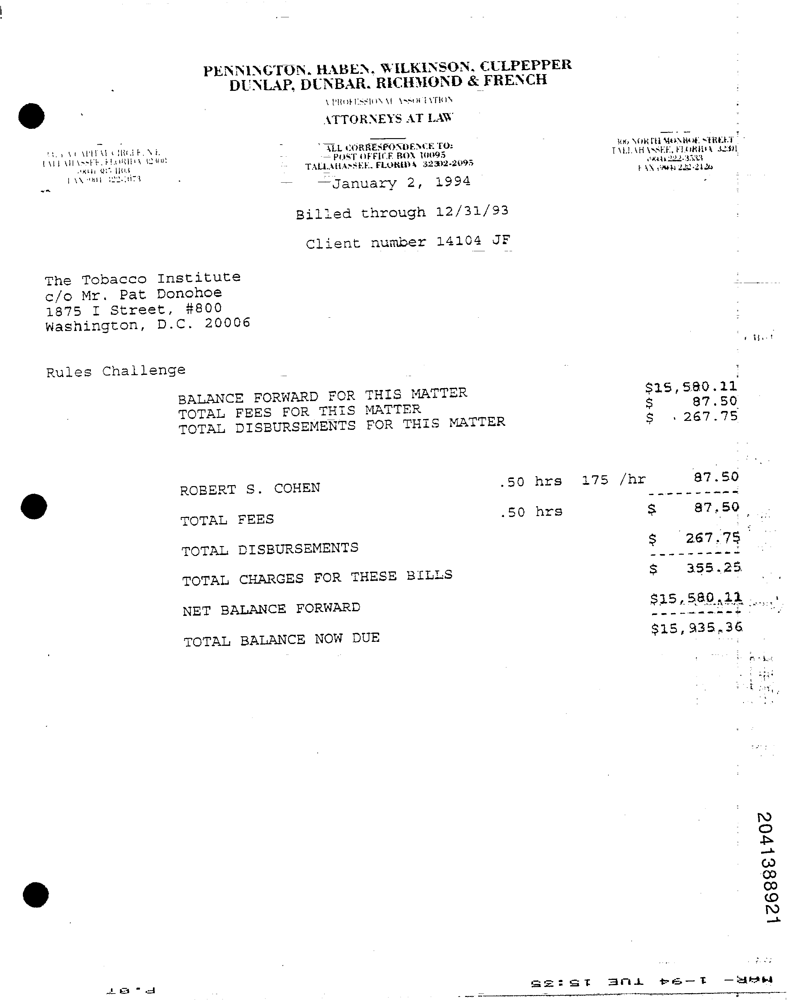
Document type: Invoice